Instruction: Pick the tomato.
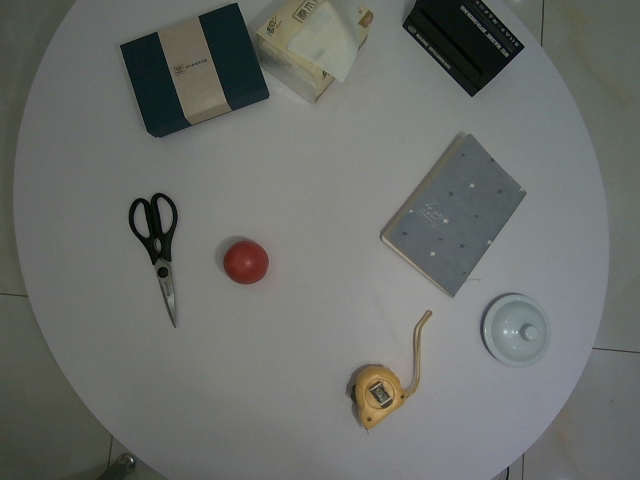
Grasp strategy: vertical